Question: What do the imaging results show?
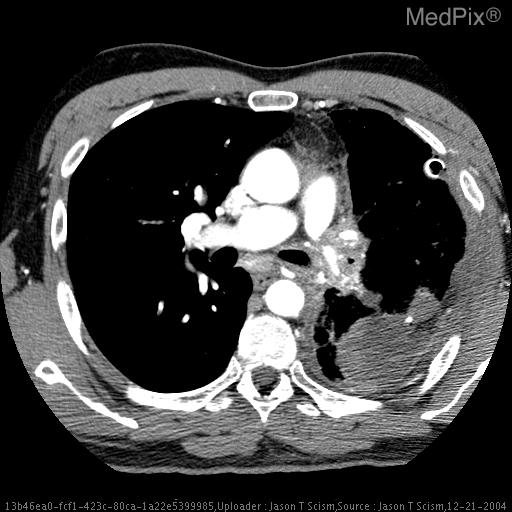
Answer: The imaging shows Pulmonary perfusion scan showing complete lack of perfusion to the left lung.
CT pulmonary angiogram showed near complete occlusion of the left main pulmonary artery.

CT pulmonary angiogram showing calcified mediastinal adenopathy and near complete opacificaton of the left main pulmonary artery. CT pulmonary angiogram showing calcificied mediastinal adenopathy with near complete opacificaton of the left main pulmonary artery. There is also dense consolidation of the posterior portion of the left lung seen in the image plane. A chest tube is also seen anteriorly secondary to a prior lung biopsy..